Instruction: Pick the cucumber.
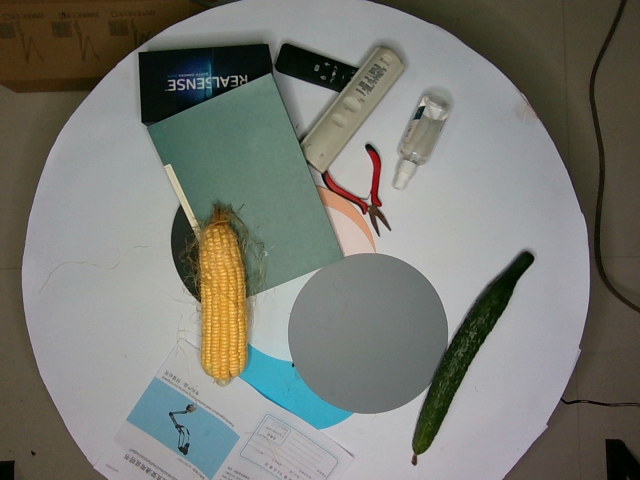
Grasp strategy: vertical